Question: By what date must an appeal be filed according to the document?
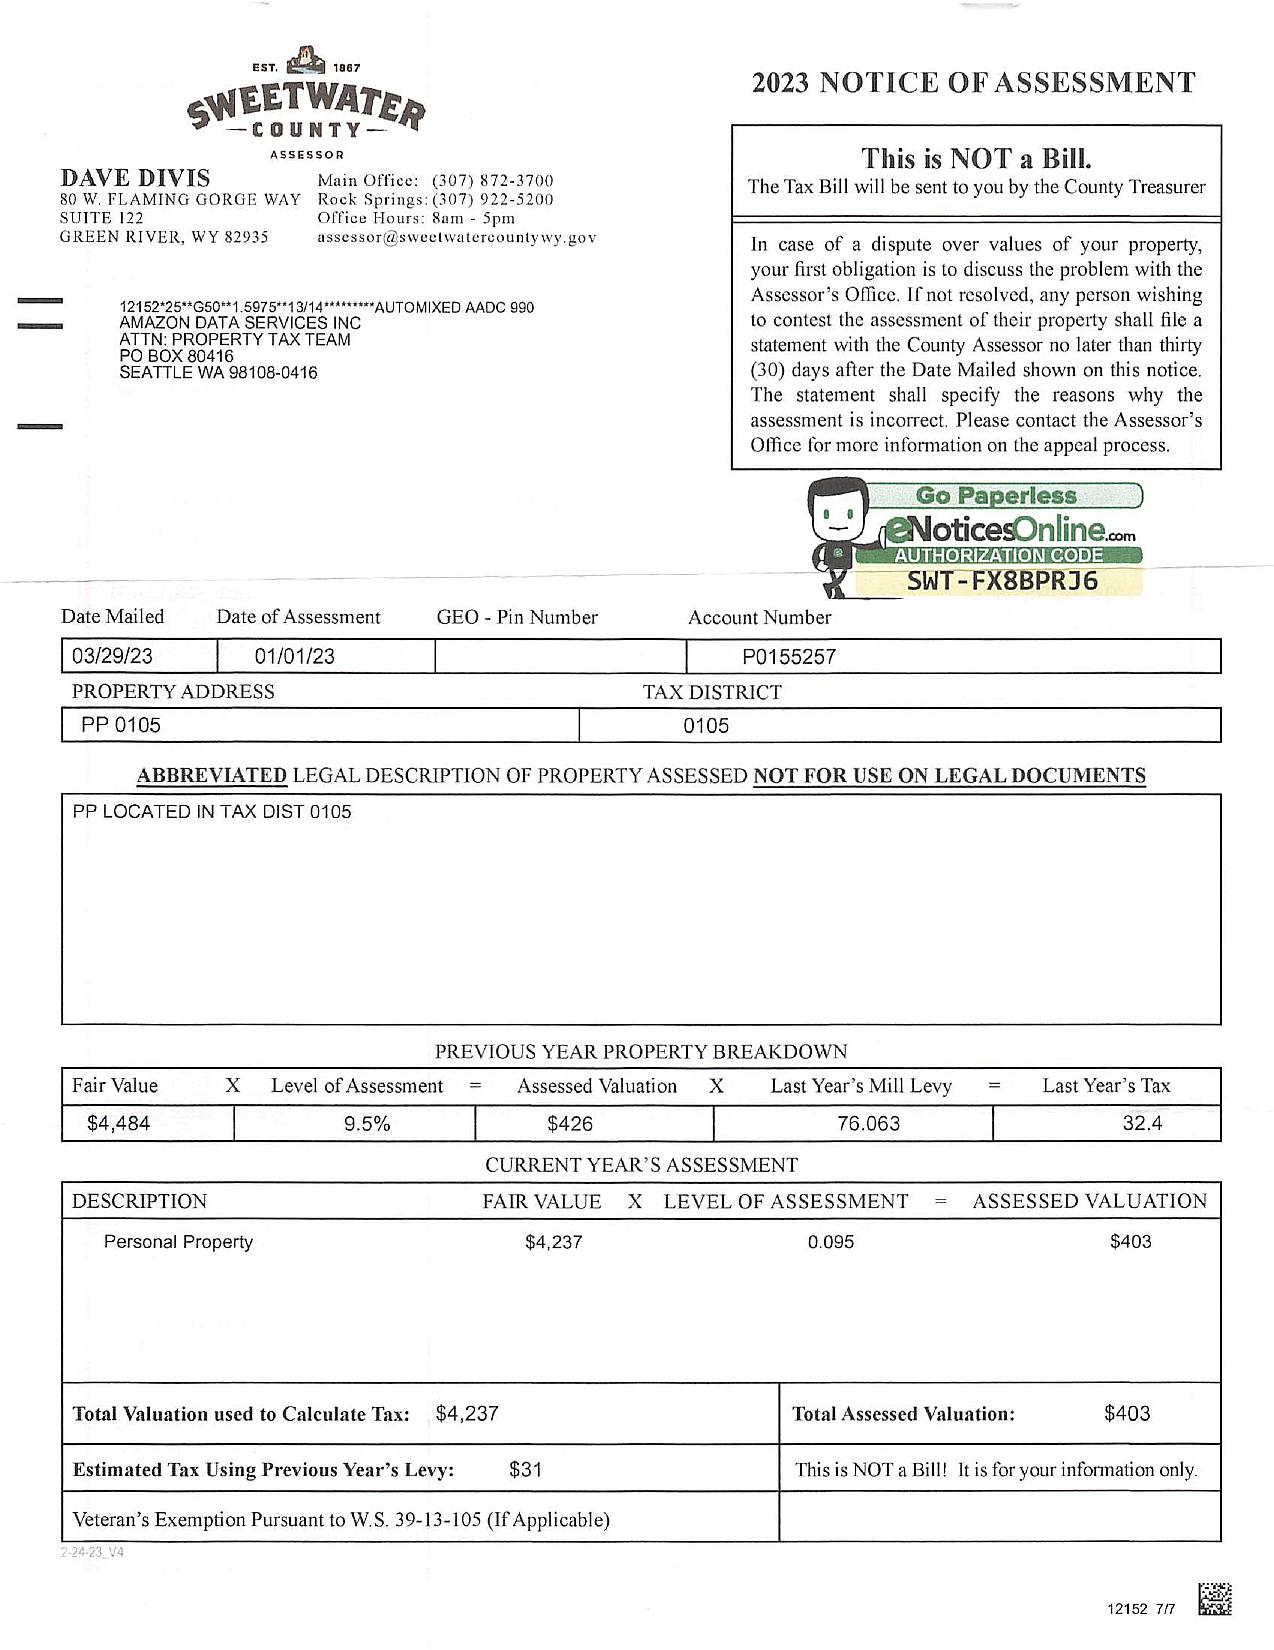
Answer: "The statement shall specify the reasons why the assessment is incorrect. Please contact the Assessor's Office for more information on the appeal process."